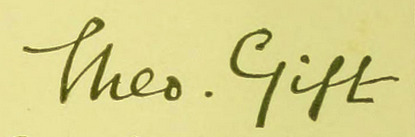
Signature of: dorothy boulger